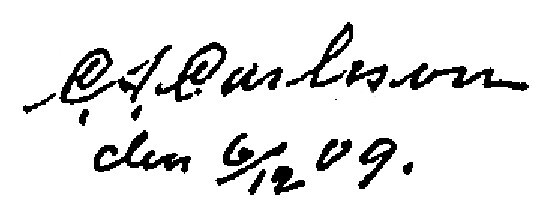
Signature of: carl august carlsson